Question: What is the earliest payment due date mentioned in the document?
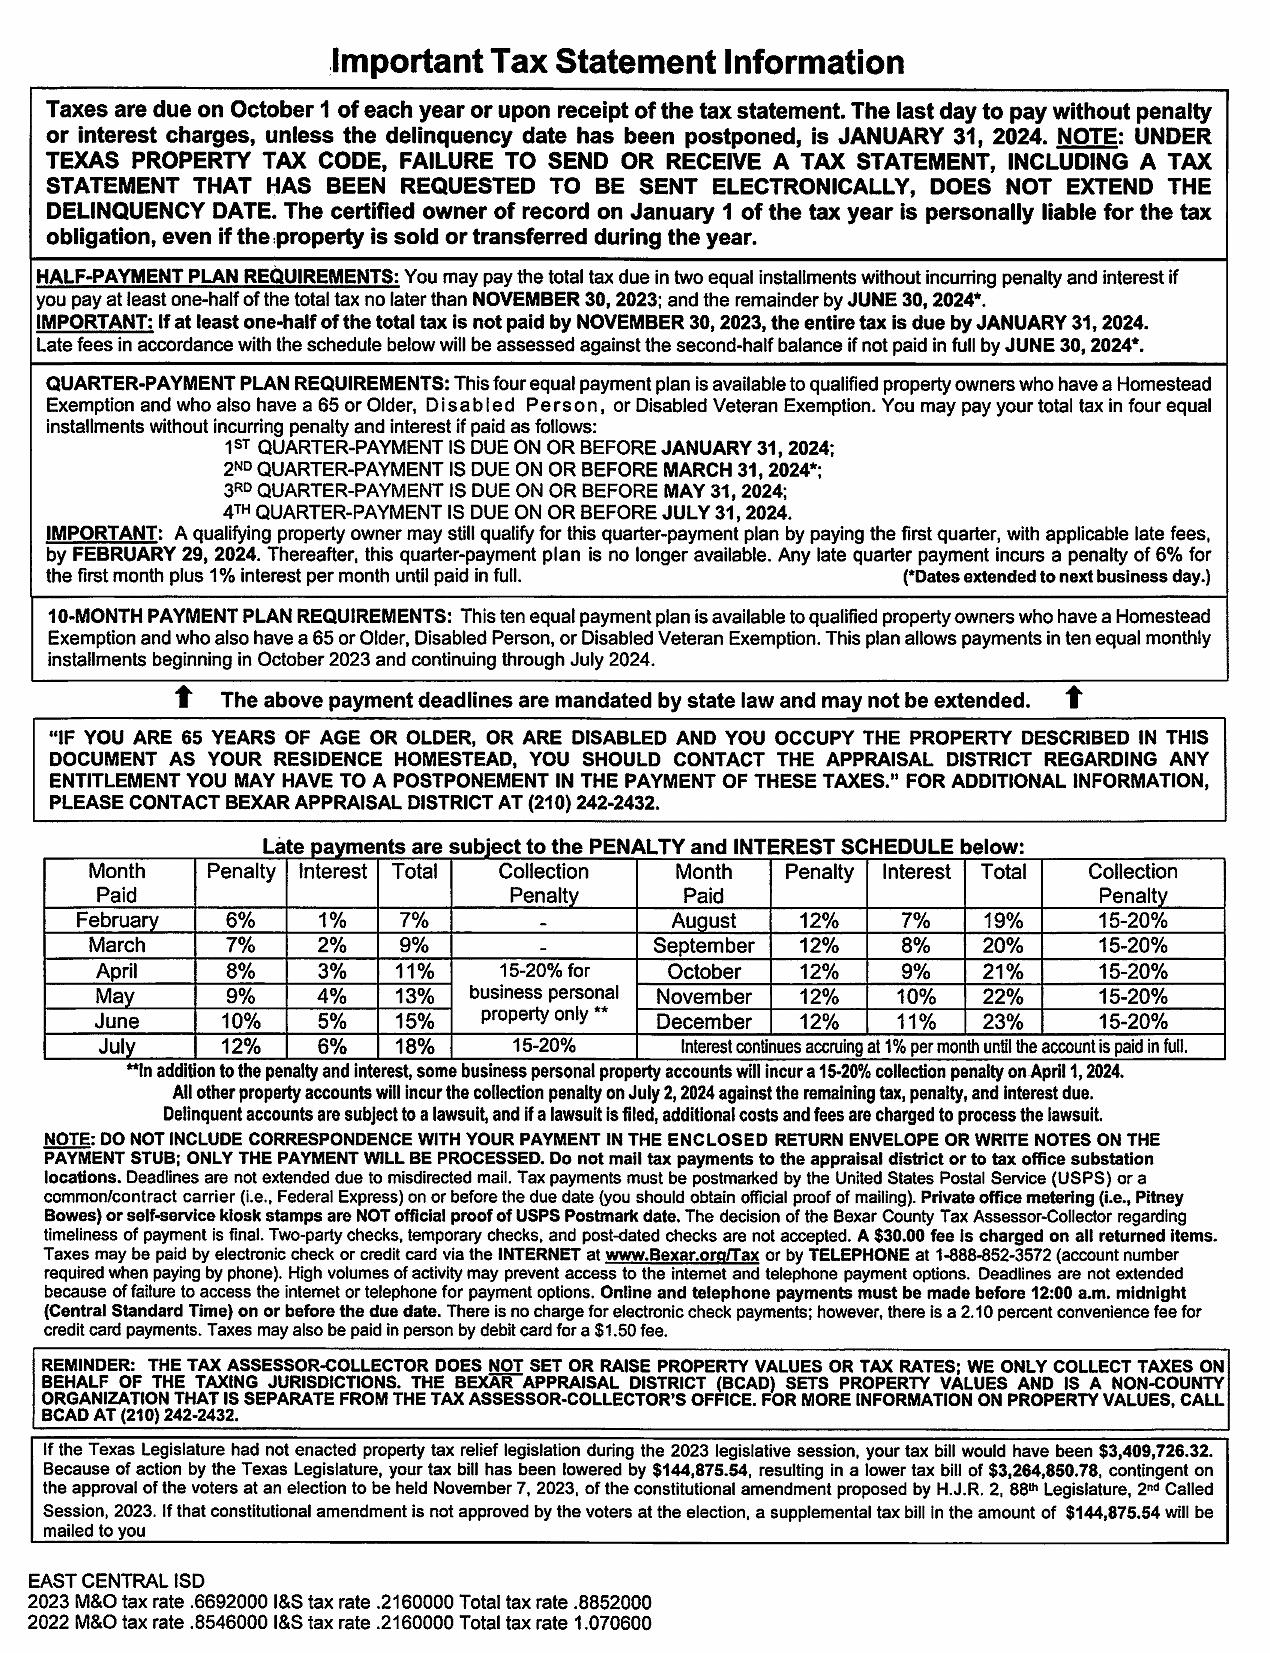
Answer: "November 30, 2023 for first half, June 30, 2024 for second half"